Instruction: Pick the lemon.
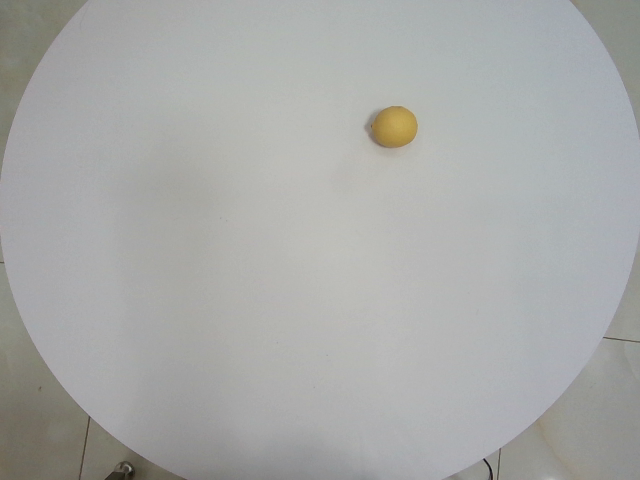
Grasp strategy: vertical